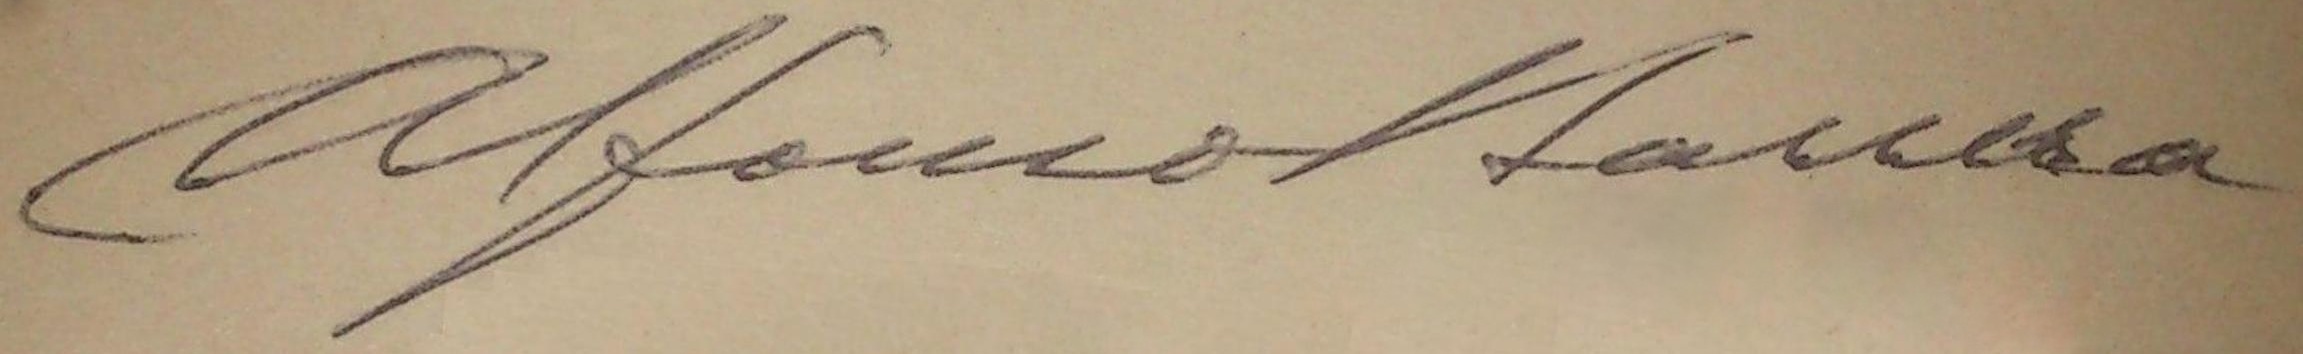
Signature of: alfonso barrera valverde